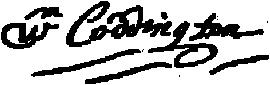
Signature of: william coddington